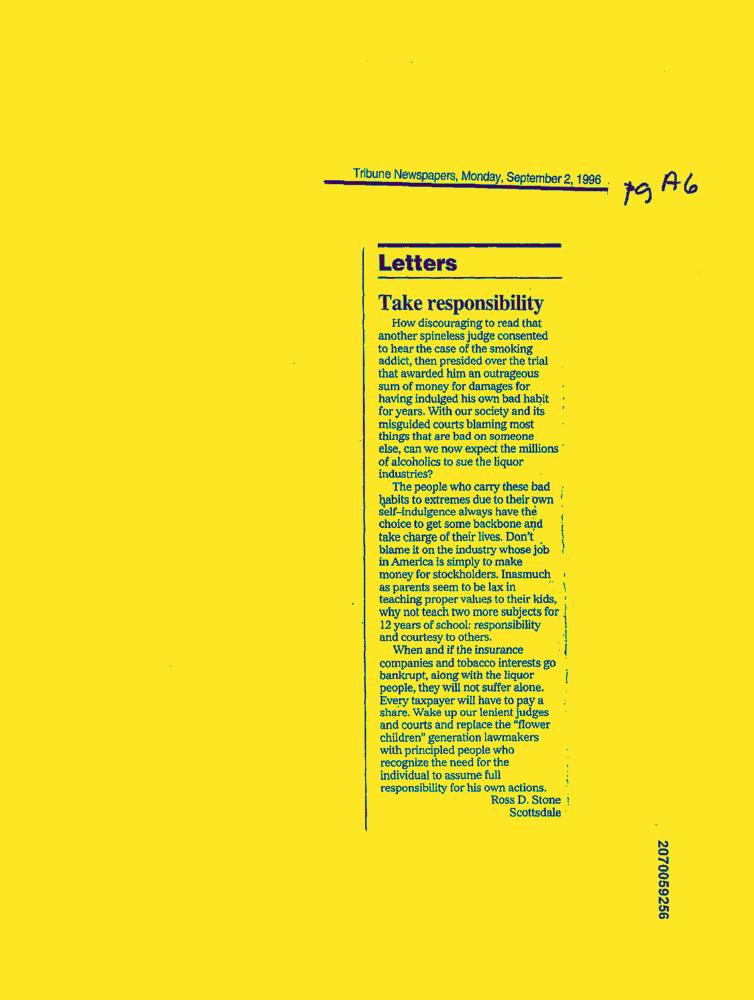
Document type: News-Article